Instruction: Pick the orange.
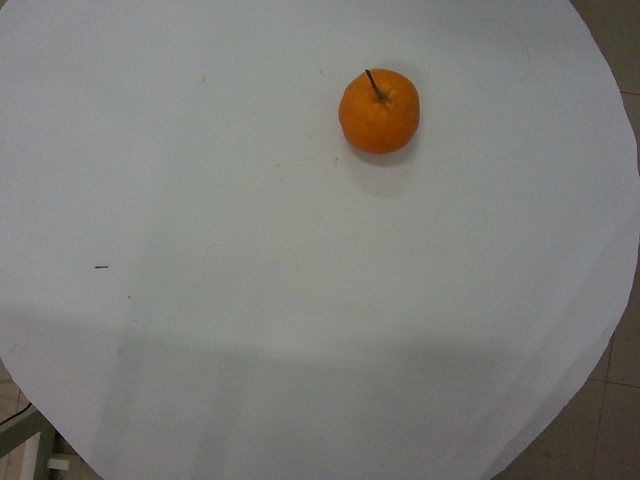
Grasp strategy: vertical